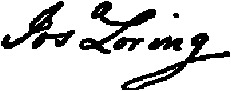
Signature of: joshua loring